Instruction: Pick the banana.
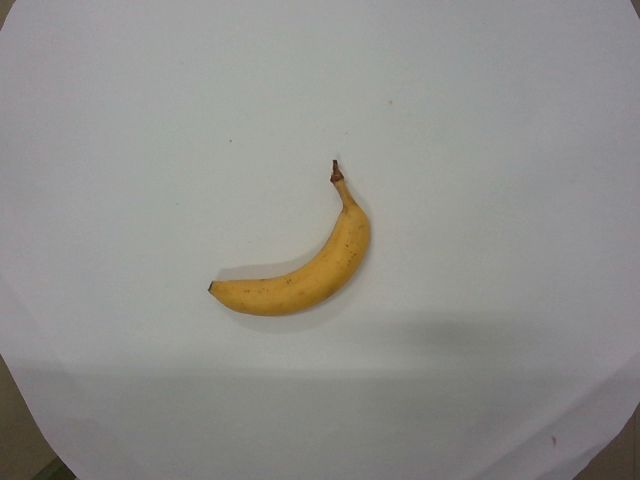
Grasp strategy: vertical